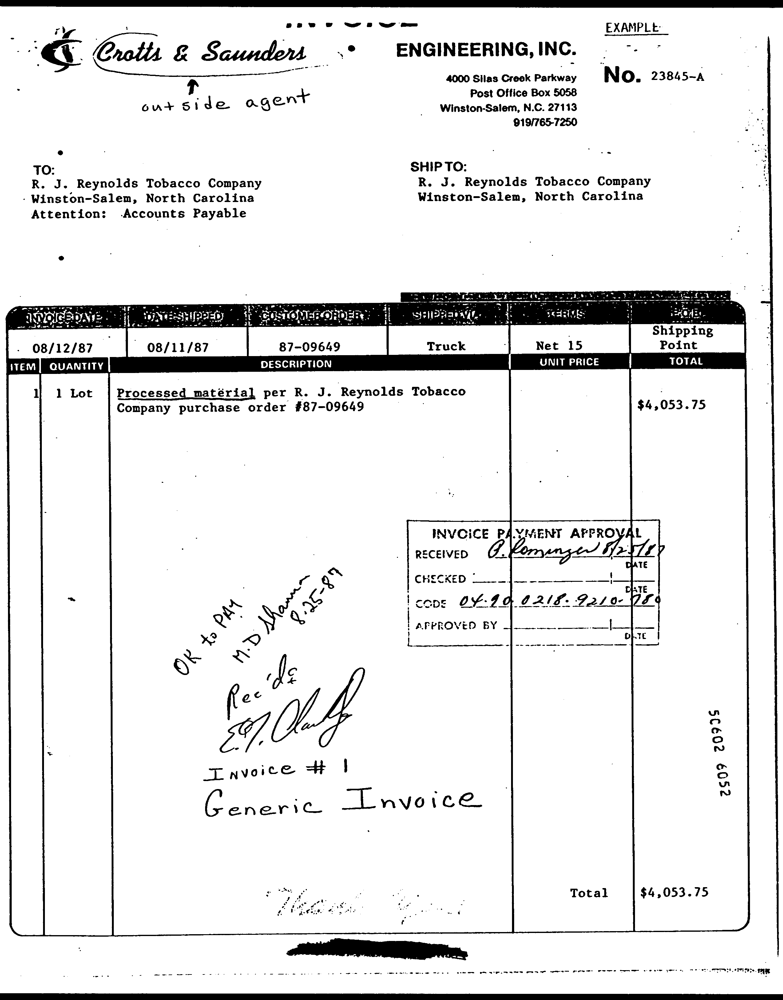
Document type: Invoice